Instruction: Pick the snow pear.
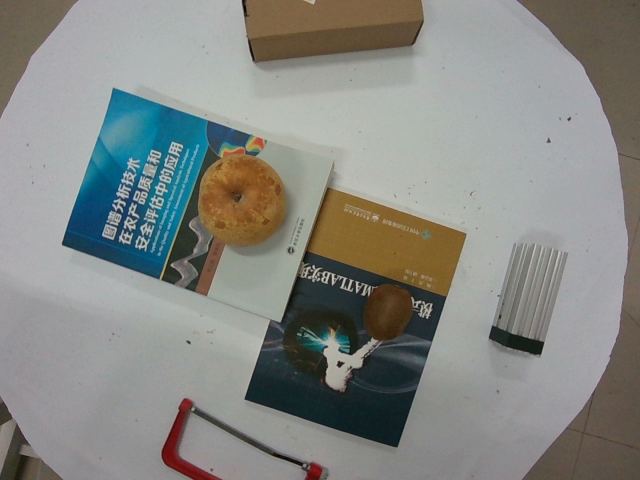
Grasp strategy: vertical